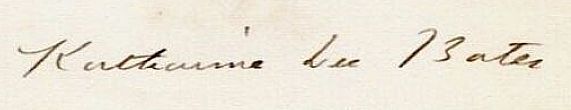
Signature of: katharine lee bates